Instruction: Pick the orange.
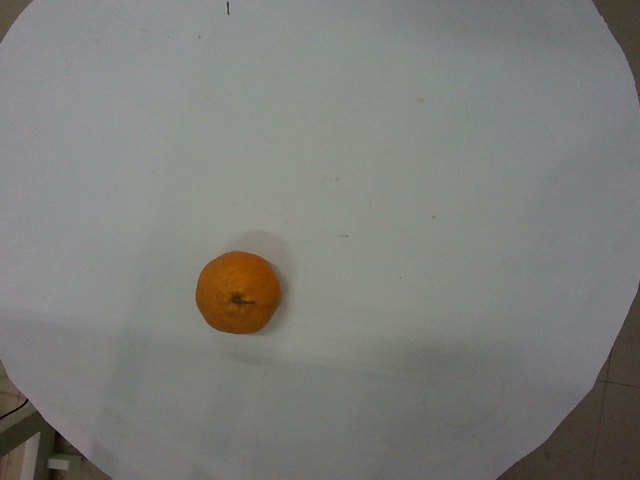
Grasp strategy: vertical